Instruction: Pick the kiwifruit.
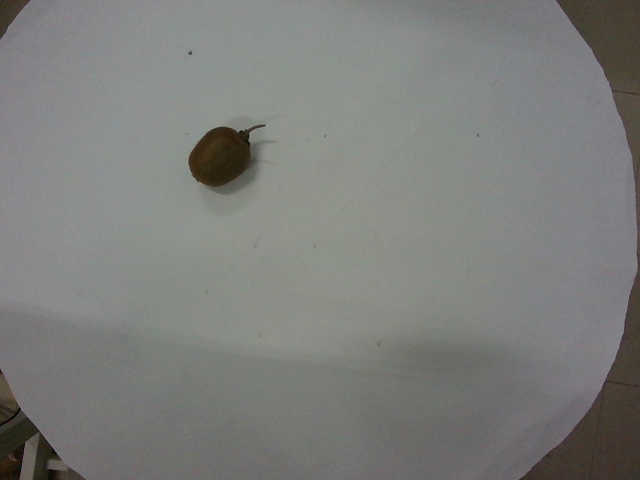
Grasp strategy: vertical